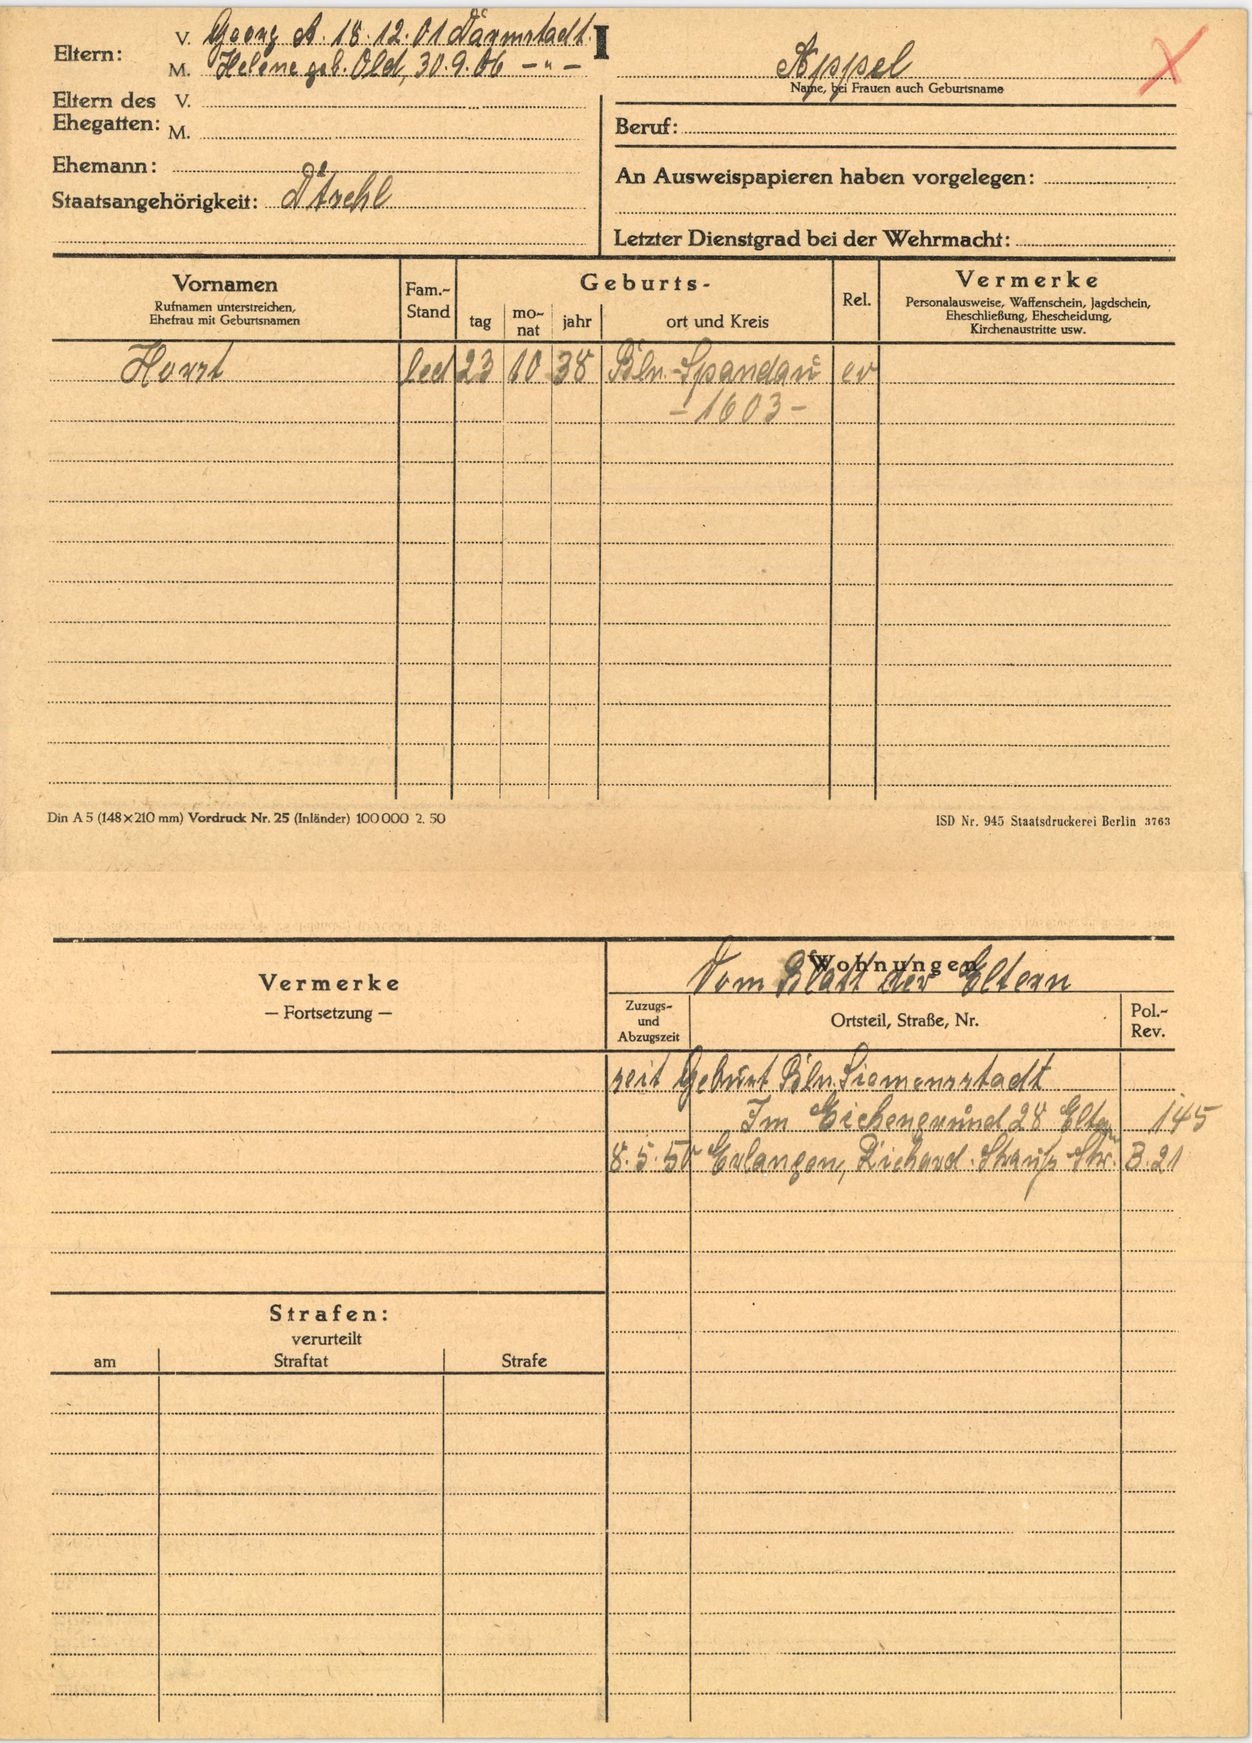
Appel